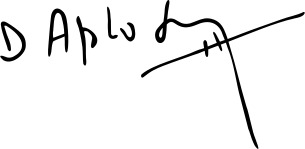
Signature of: dominique aplogan